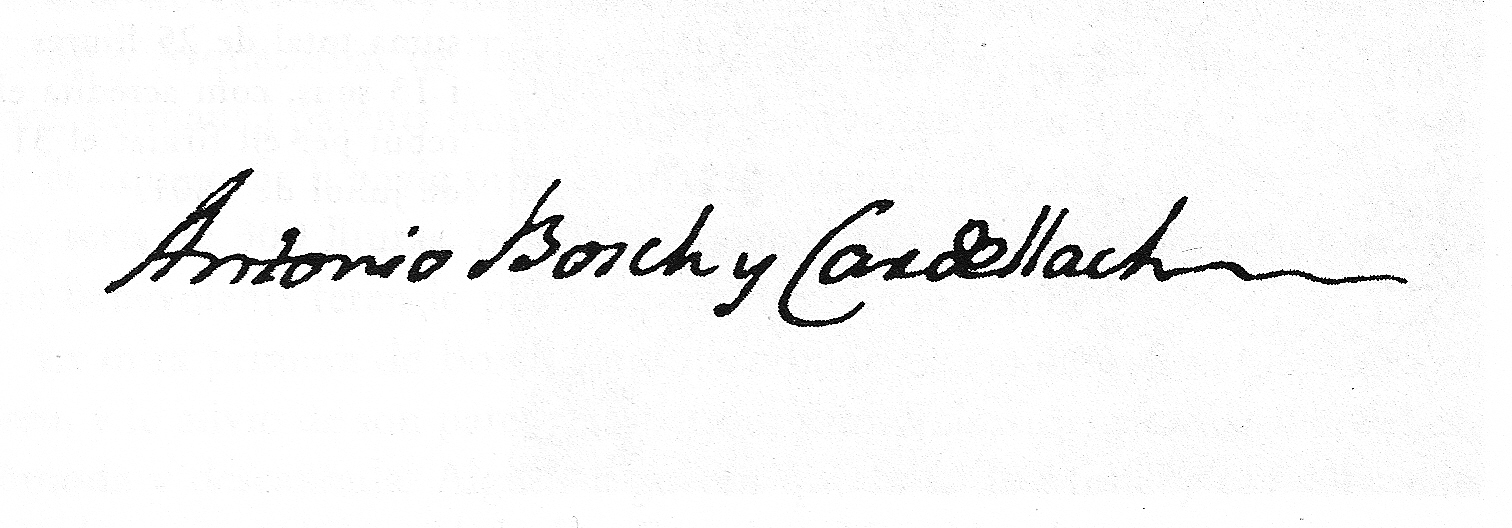
Signature of: antoni bosch i cardellach